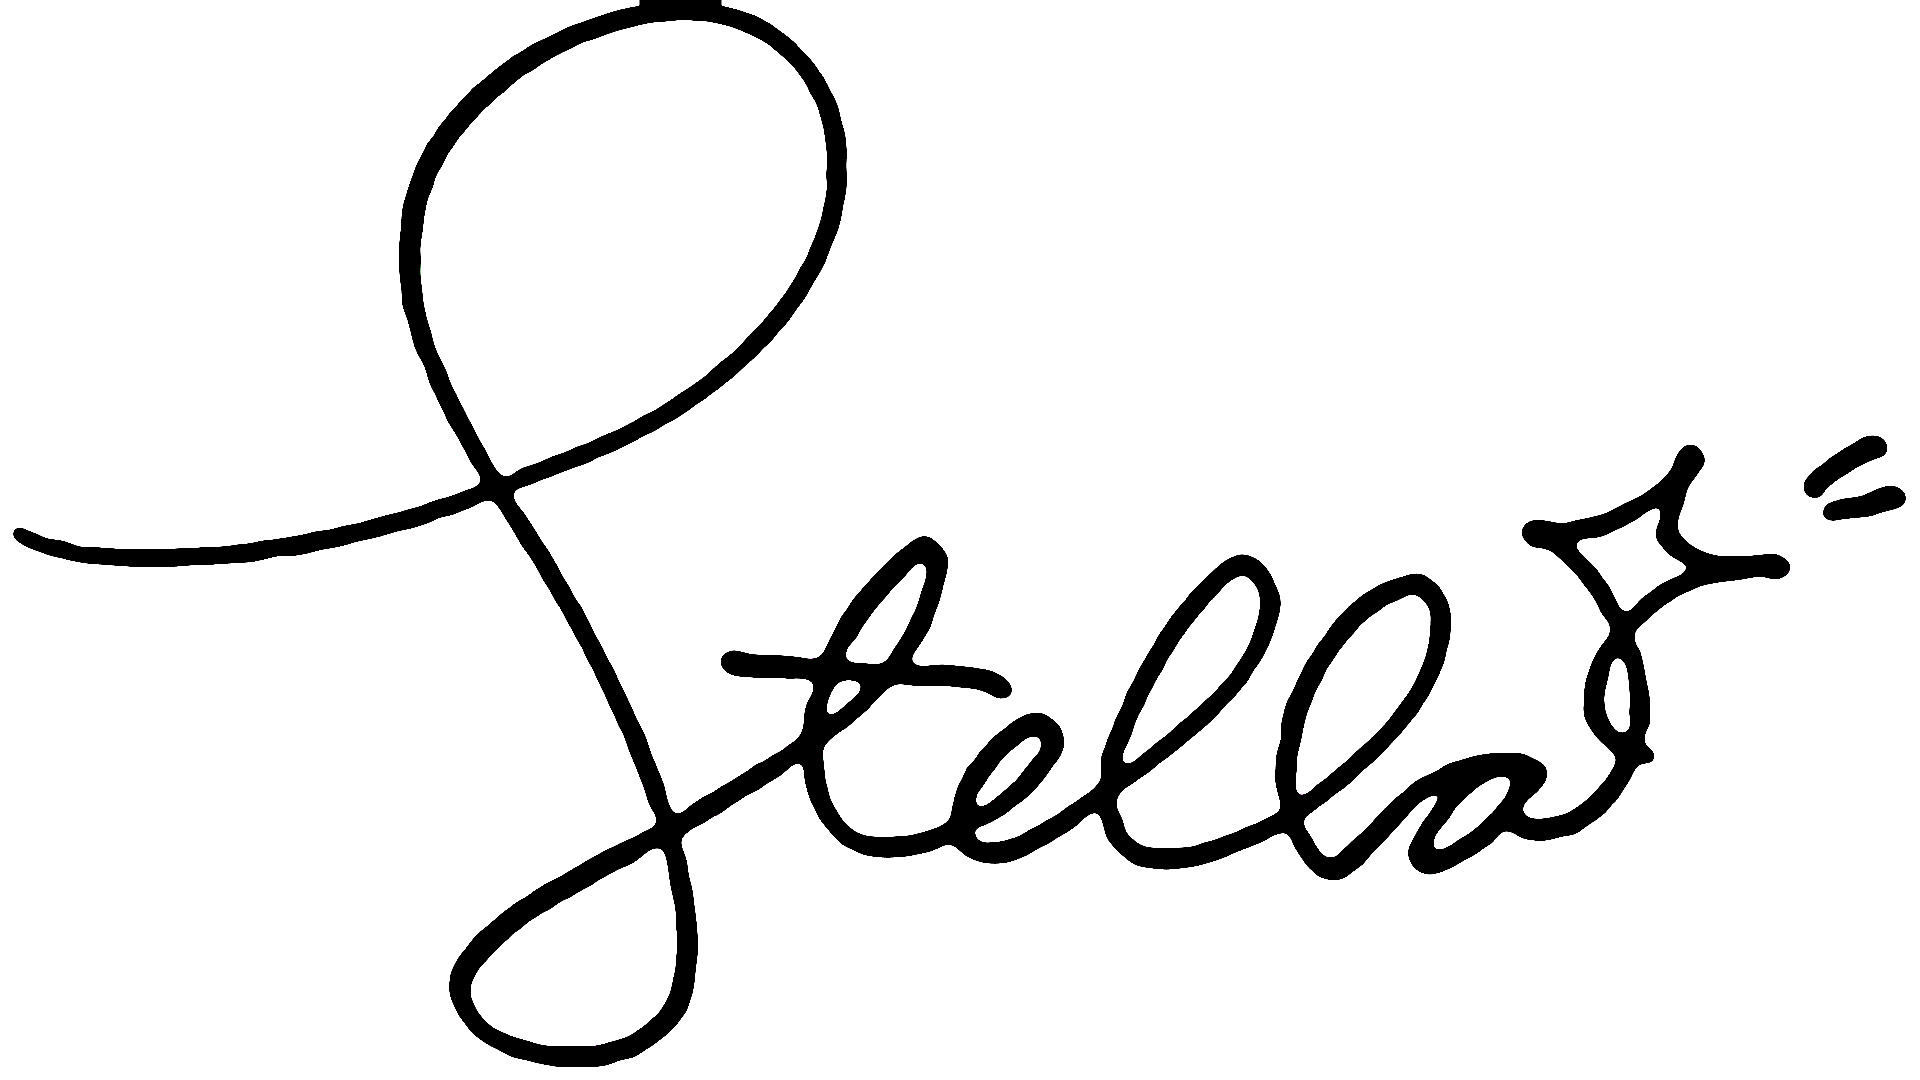
Signature of: stella